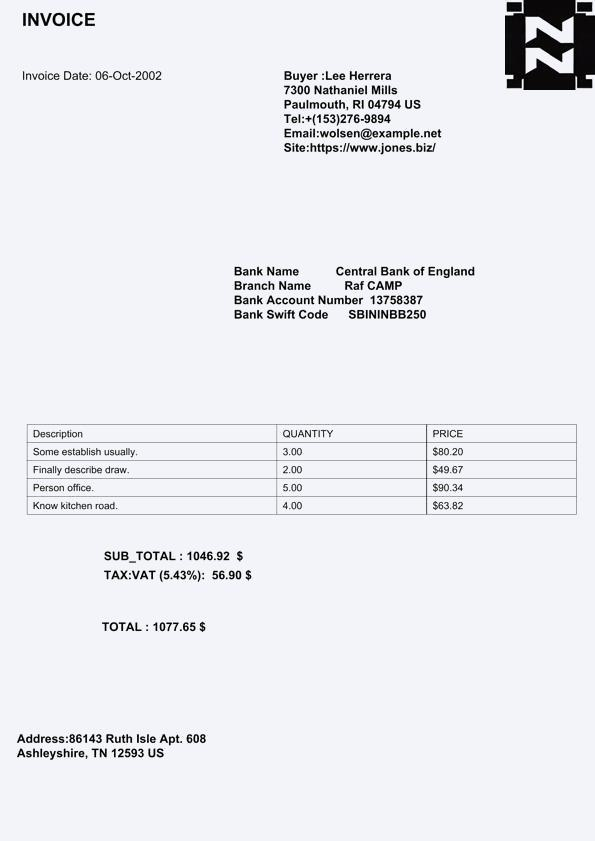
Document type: Invoice